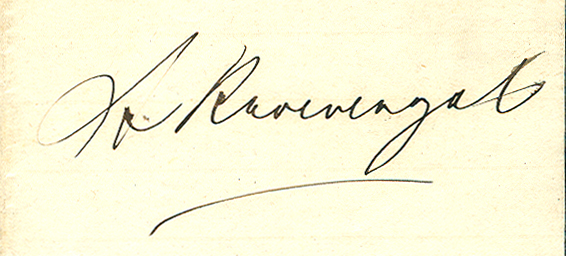
Signature of: albert knoevenagel